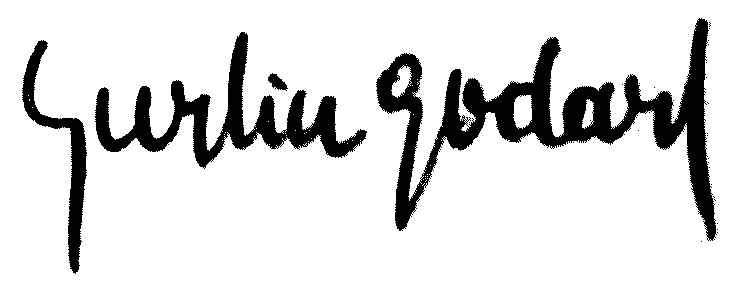
Signature of: justin godart